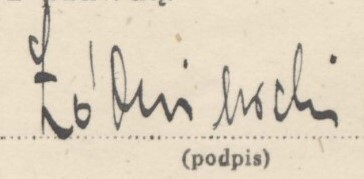
Signature of: antoni żółkiewski